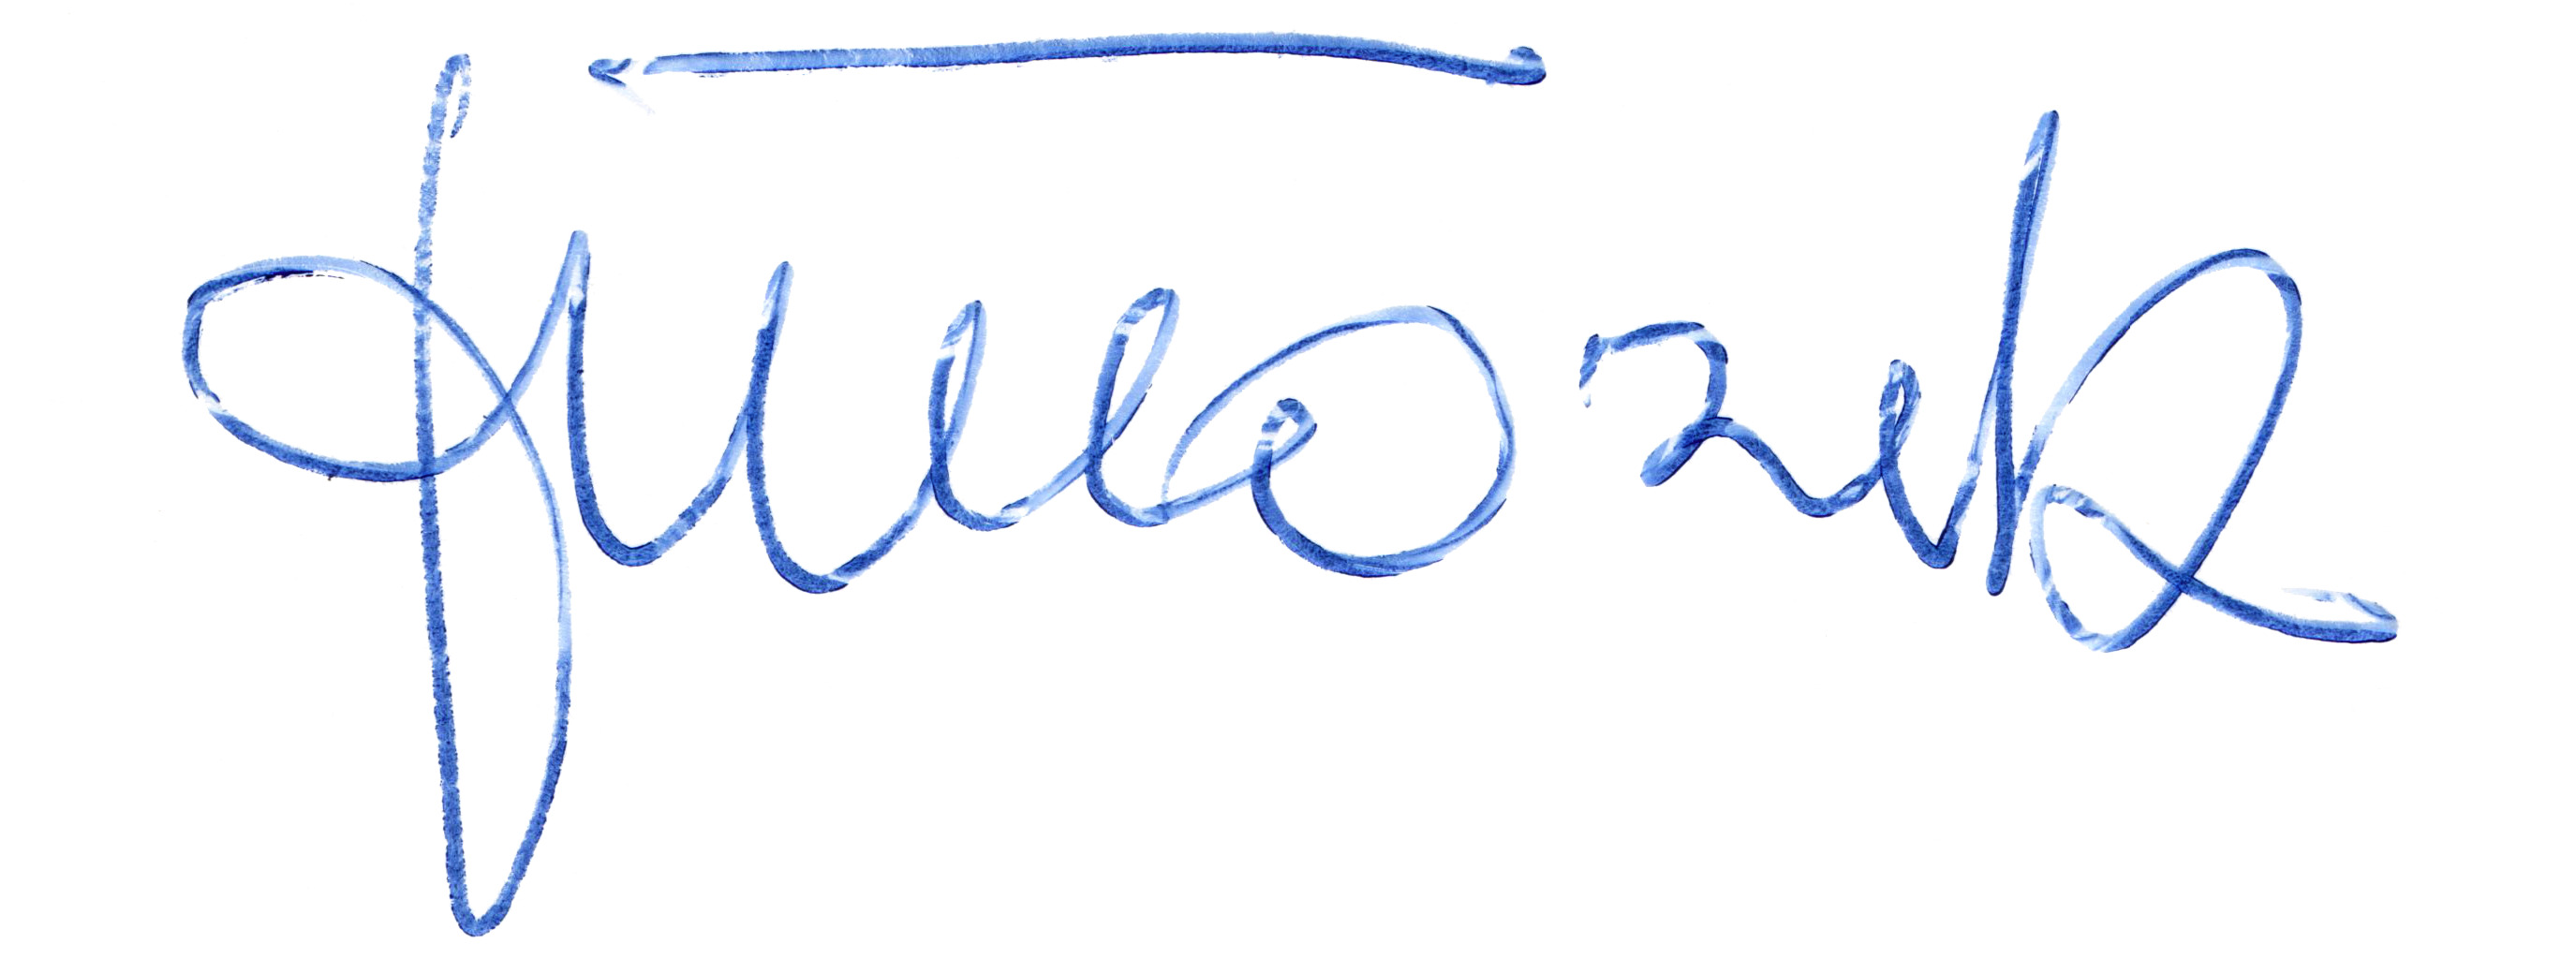
Signature of: františek mrázek